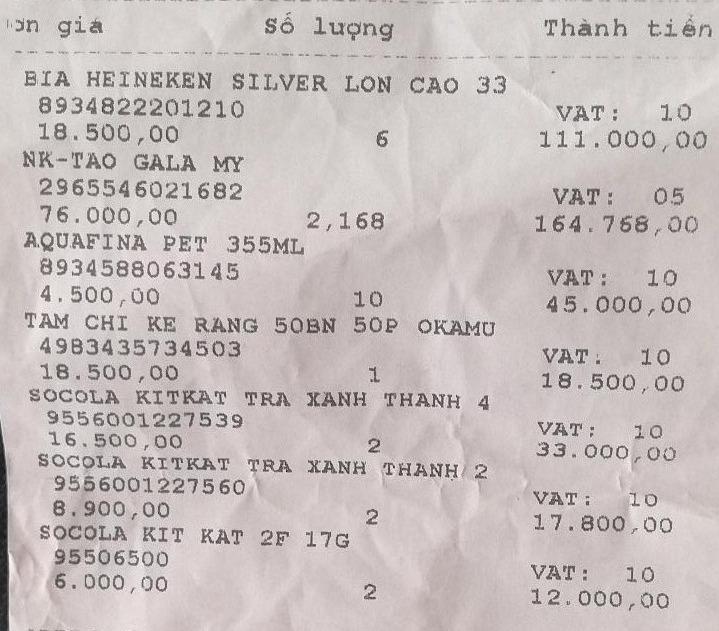
<table>
<tr>
<th>đơn giá</th>
<th>số lượng</th>
<th>thành tiền</th>
</tr>
<tr>
<td>BIA HEINEKEN SILVER LON CAO 33<br/>8934822201210<br/>18.500,00</td>
<td>6</td>
<td>VAT: 10<br/>111.000,00</td>
</tr>
<tr>
<td>NK-TAO GALA MY<br/>2965546021682<br/>76.000,00</td>
<td>2,168</td>
<td>VAT: 05<br/>164.768,00</td>
</tr>
<tr>
<td>AQUAFINA PET 355ML<br/>8934588063145<br/>4.500,00</td>
<td>10</td>
<td>VAT: 10<br/>45.000,00</td>
</tr>
<tr>
<td>TAM CHI KE RANG 50BN 50P OKAMU<br/>4983435734503<br/>18.500,00</td>
<td>1</td>
<td>VAT: 10<br/>18.500,00</td>
</tr>
<tr>
<td>SOCOLA KITKAT TRA XANH THANH 4<br/>9556001227539<br/>16.500,00</td>
<td>2</td>
<td>VAT: 10<br/>33.000,00</td>
</tr>
<tr>
<td>SOCOLA KITKAT TRA XANH THANH 2<br/>9556001227560<br/>8.900,00</td>
<td>2</td>
<td>VAT: 10<br/>17.800,00</td>
</tr>
<tr>
<td>SOCOLA KIT KAT 2F 17G<br/>95506500<br/>6.000,00</td>
<td>2</td>
<td>VAT: 10<br/>12.000,00</td>
</tr>
</table>